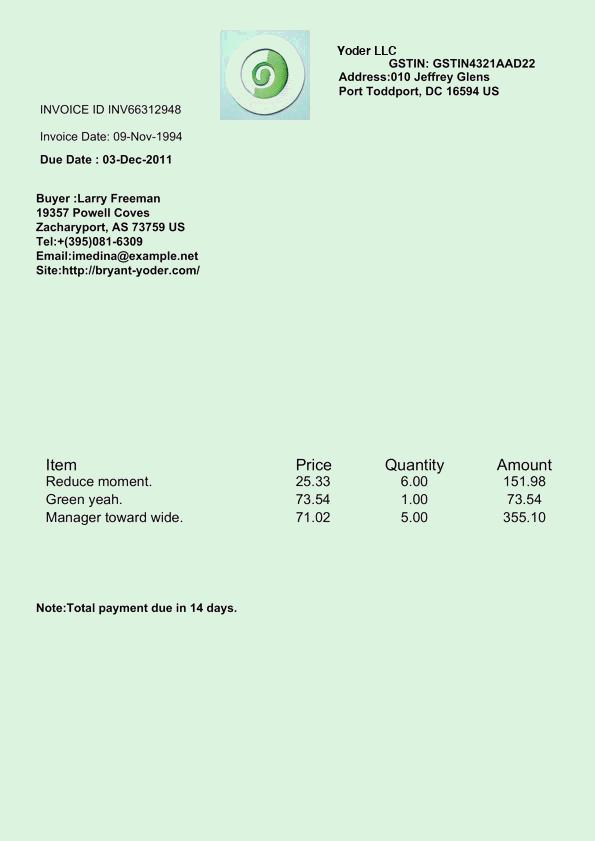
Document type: Invoice